Question: What was observed in the imaging?
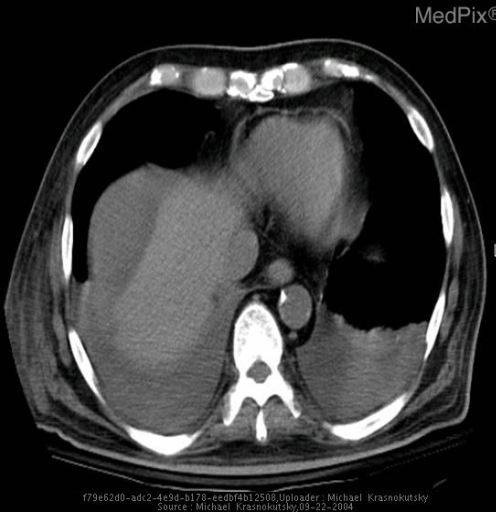
Answer: The imaging shows Axial CT images throught the liver demonstrate low density region within the liver which subcapsular in location.  One of the images has a small pocket of air differentiated this fluid collection from a simple hematoma.
There are bilateral pleural effusions seconary to diaphragmatic irritation. Axial CT image throught the base of the lungs and top of theliver demonstates subcapsular fluid collection. Note bilateral pleural effusions as a result of diaphragmatic irritation..